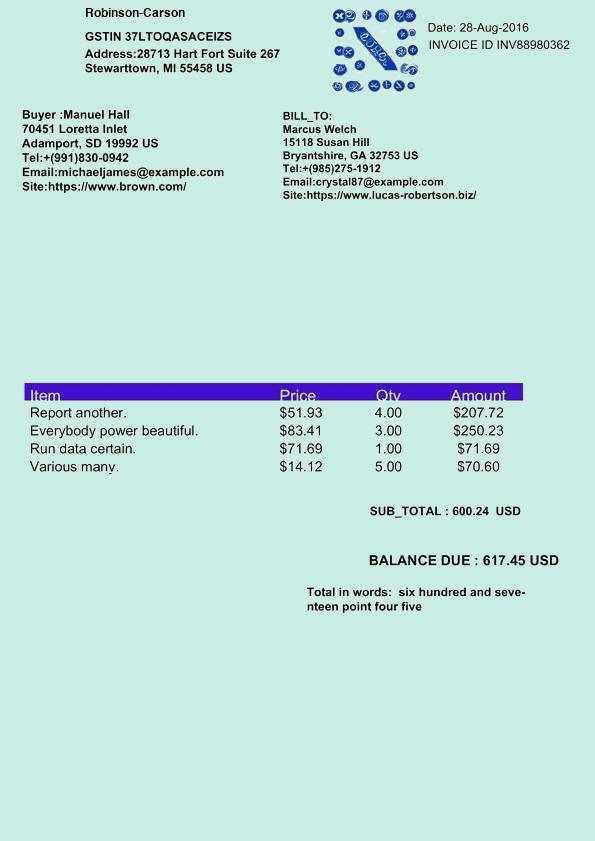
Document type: Invoice